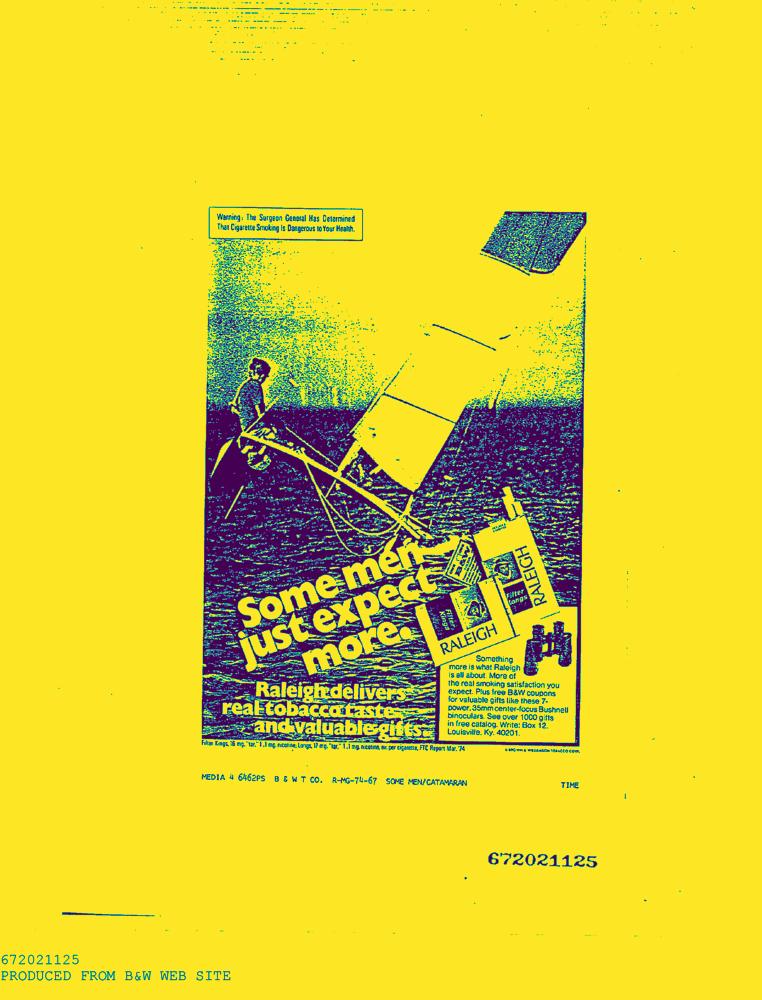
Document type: AD